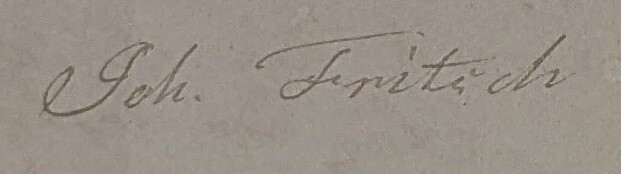
Signature of: q123396697